Question: What is the filing due date as per the document?
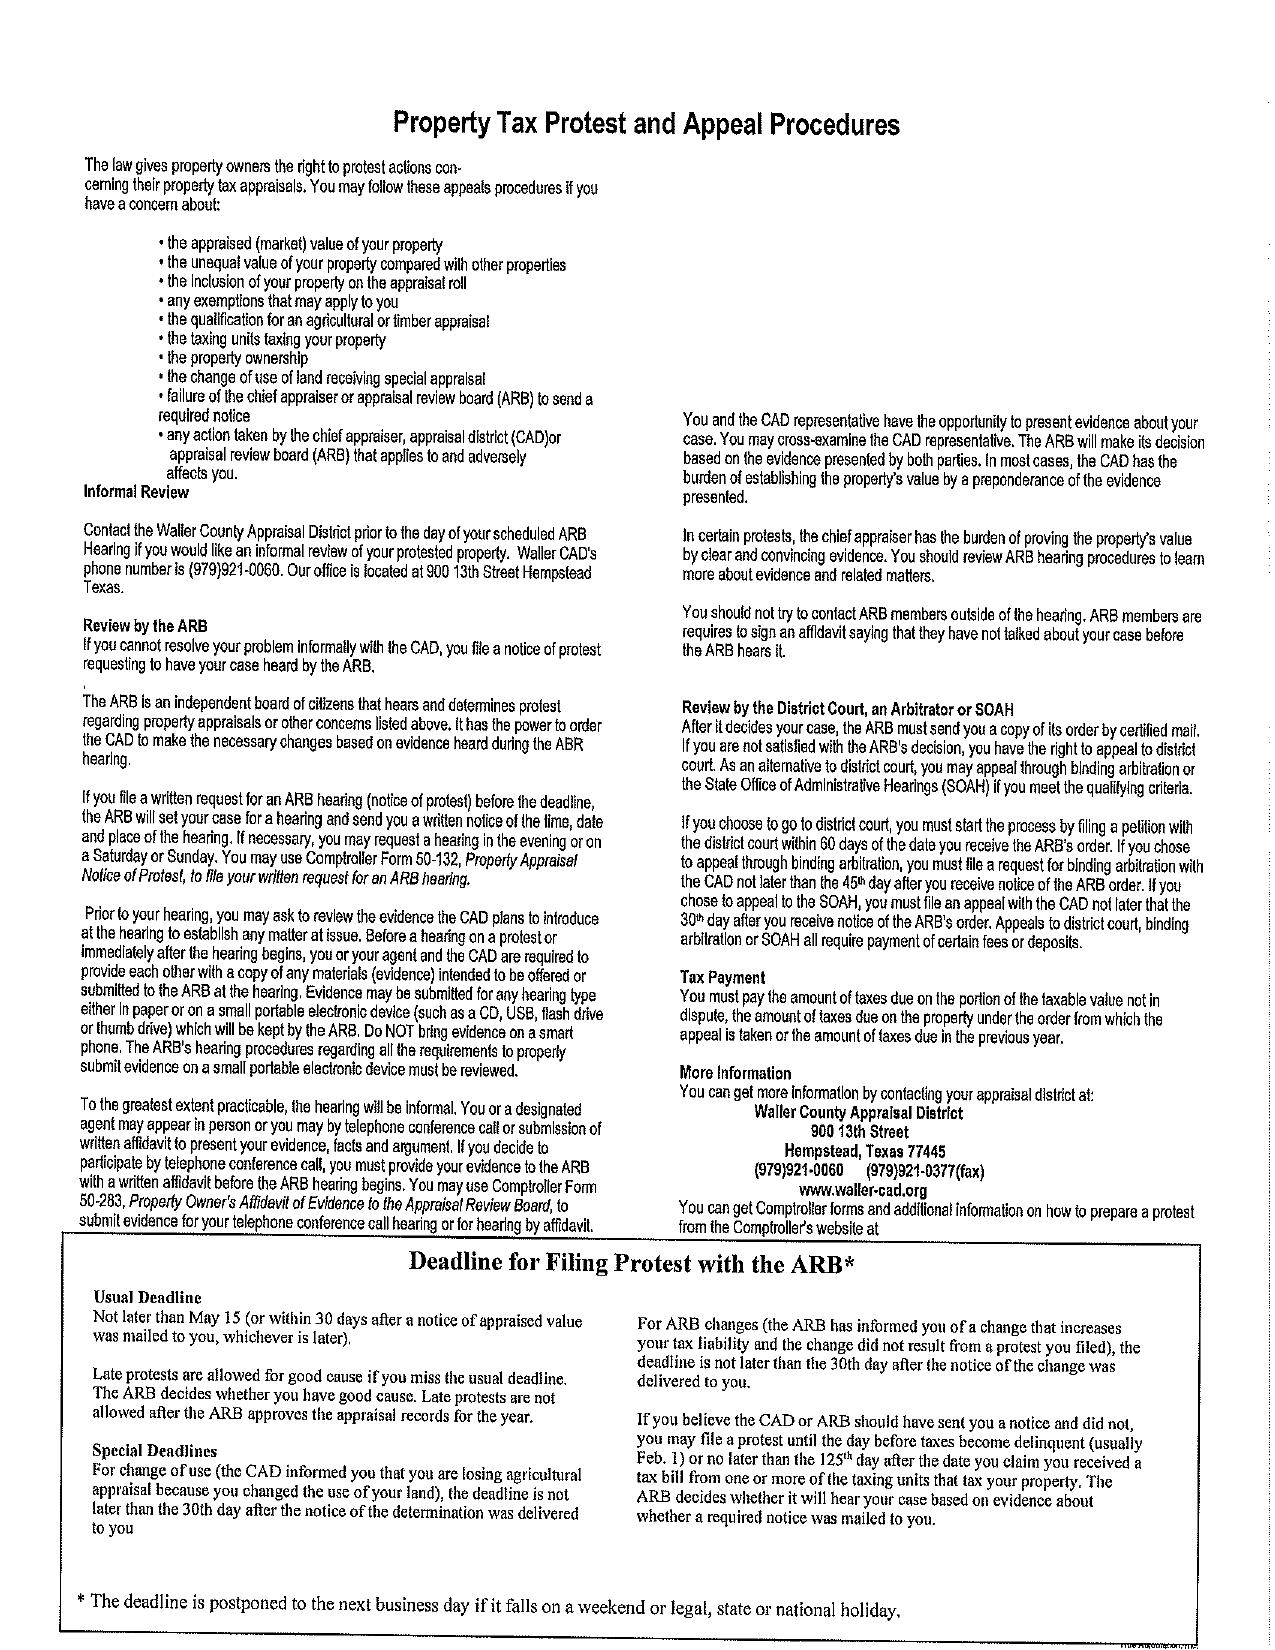
Answer: "May 15 (or within 30 days after a notice of appraised value was mailed to you, whichever is later)"